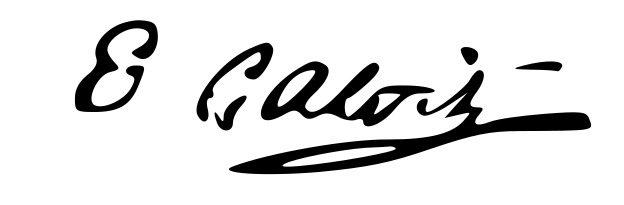
Signature of: évariste galois